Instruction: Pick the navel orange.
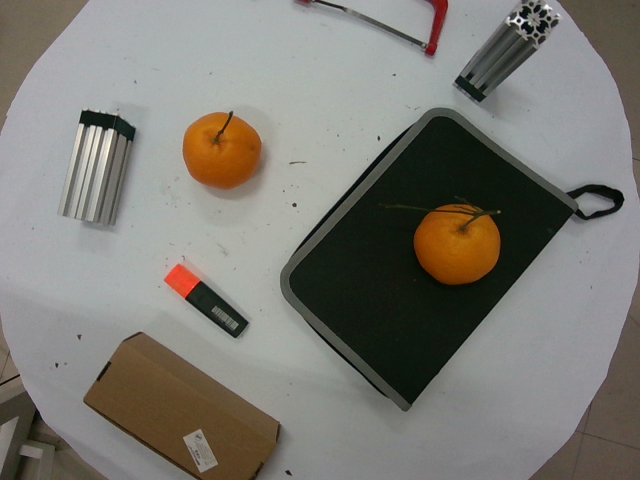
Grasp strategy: vertical